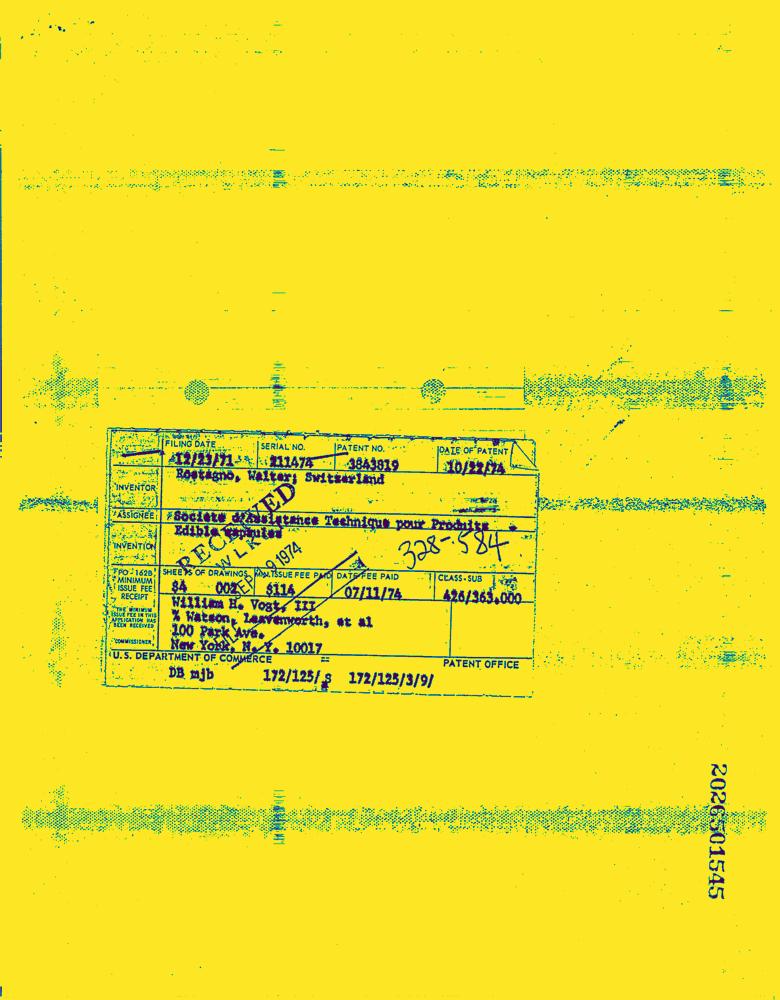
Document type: Invoice-Doc